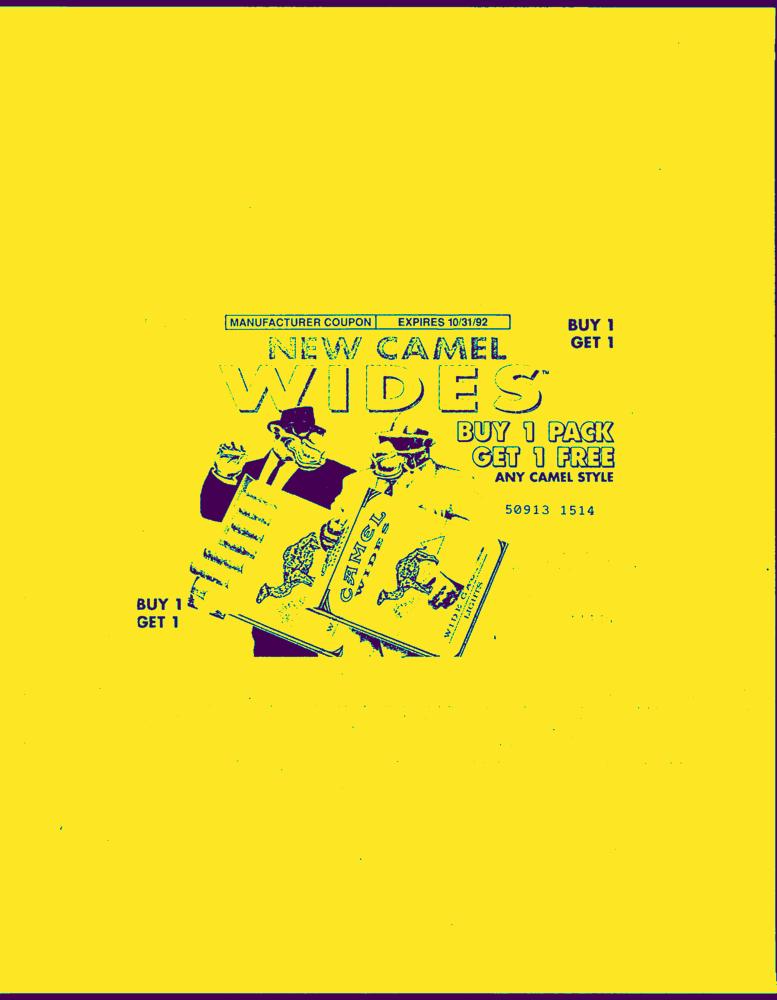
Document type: AD